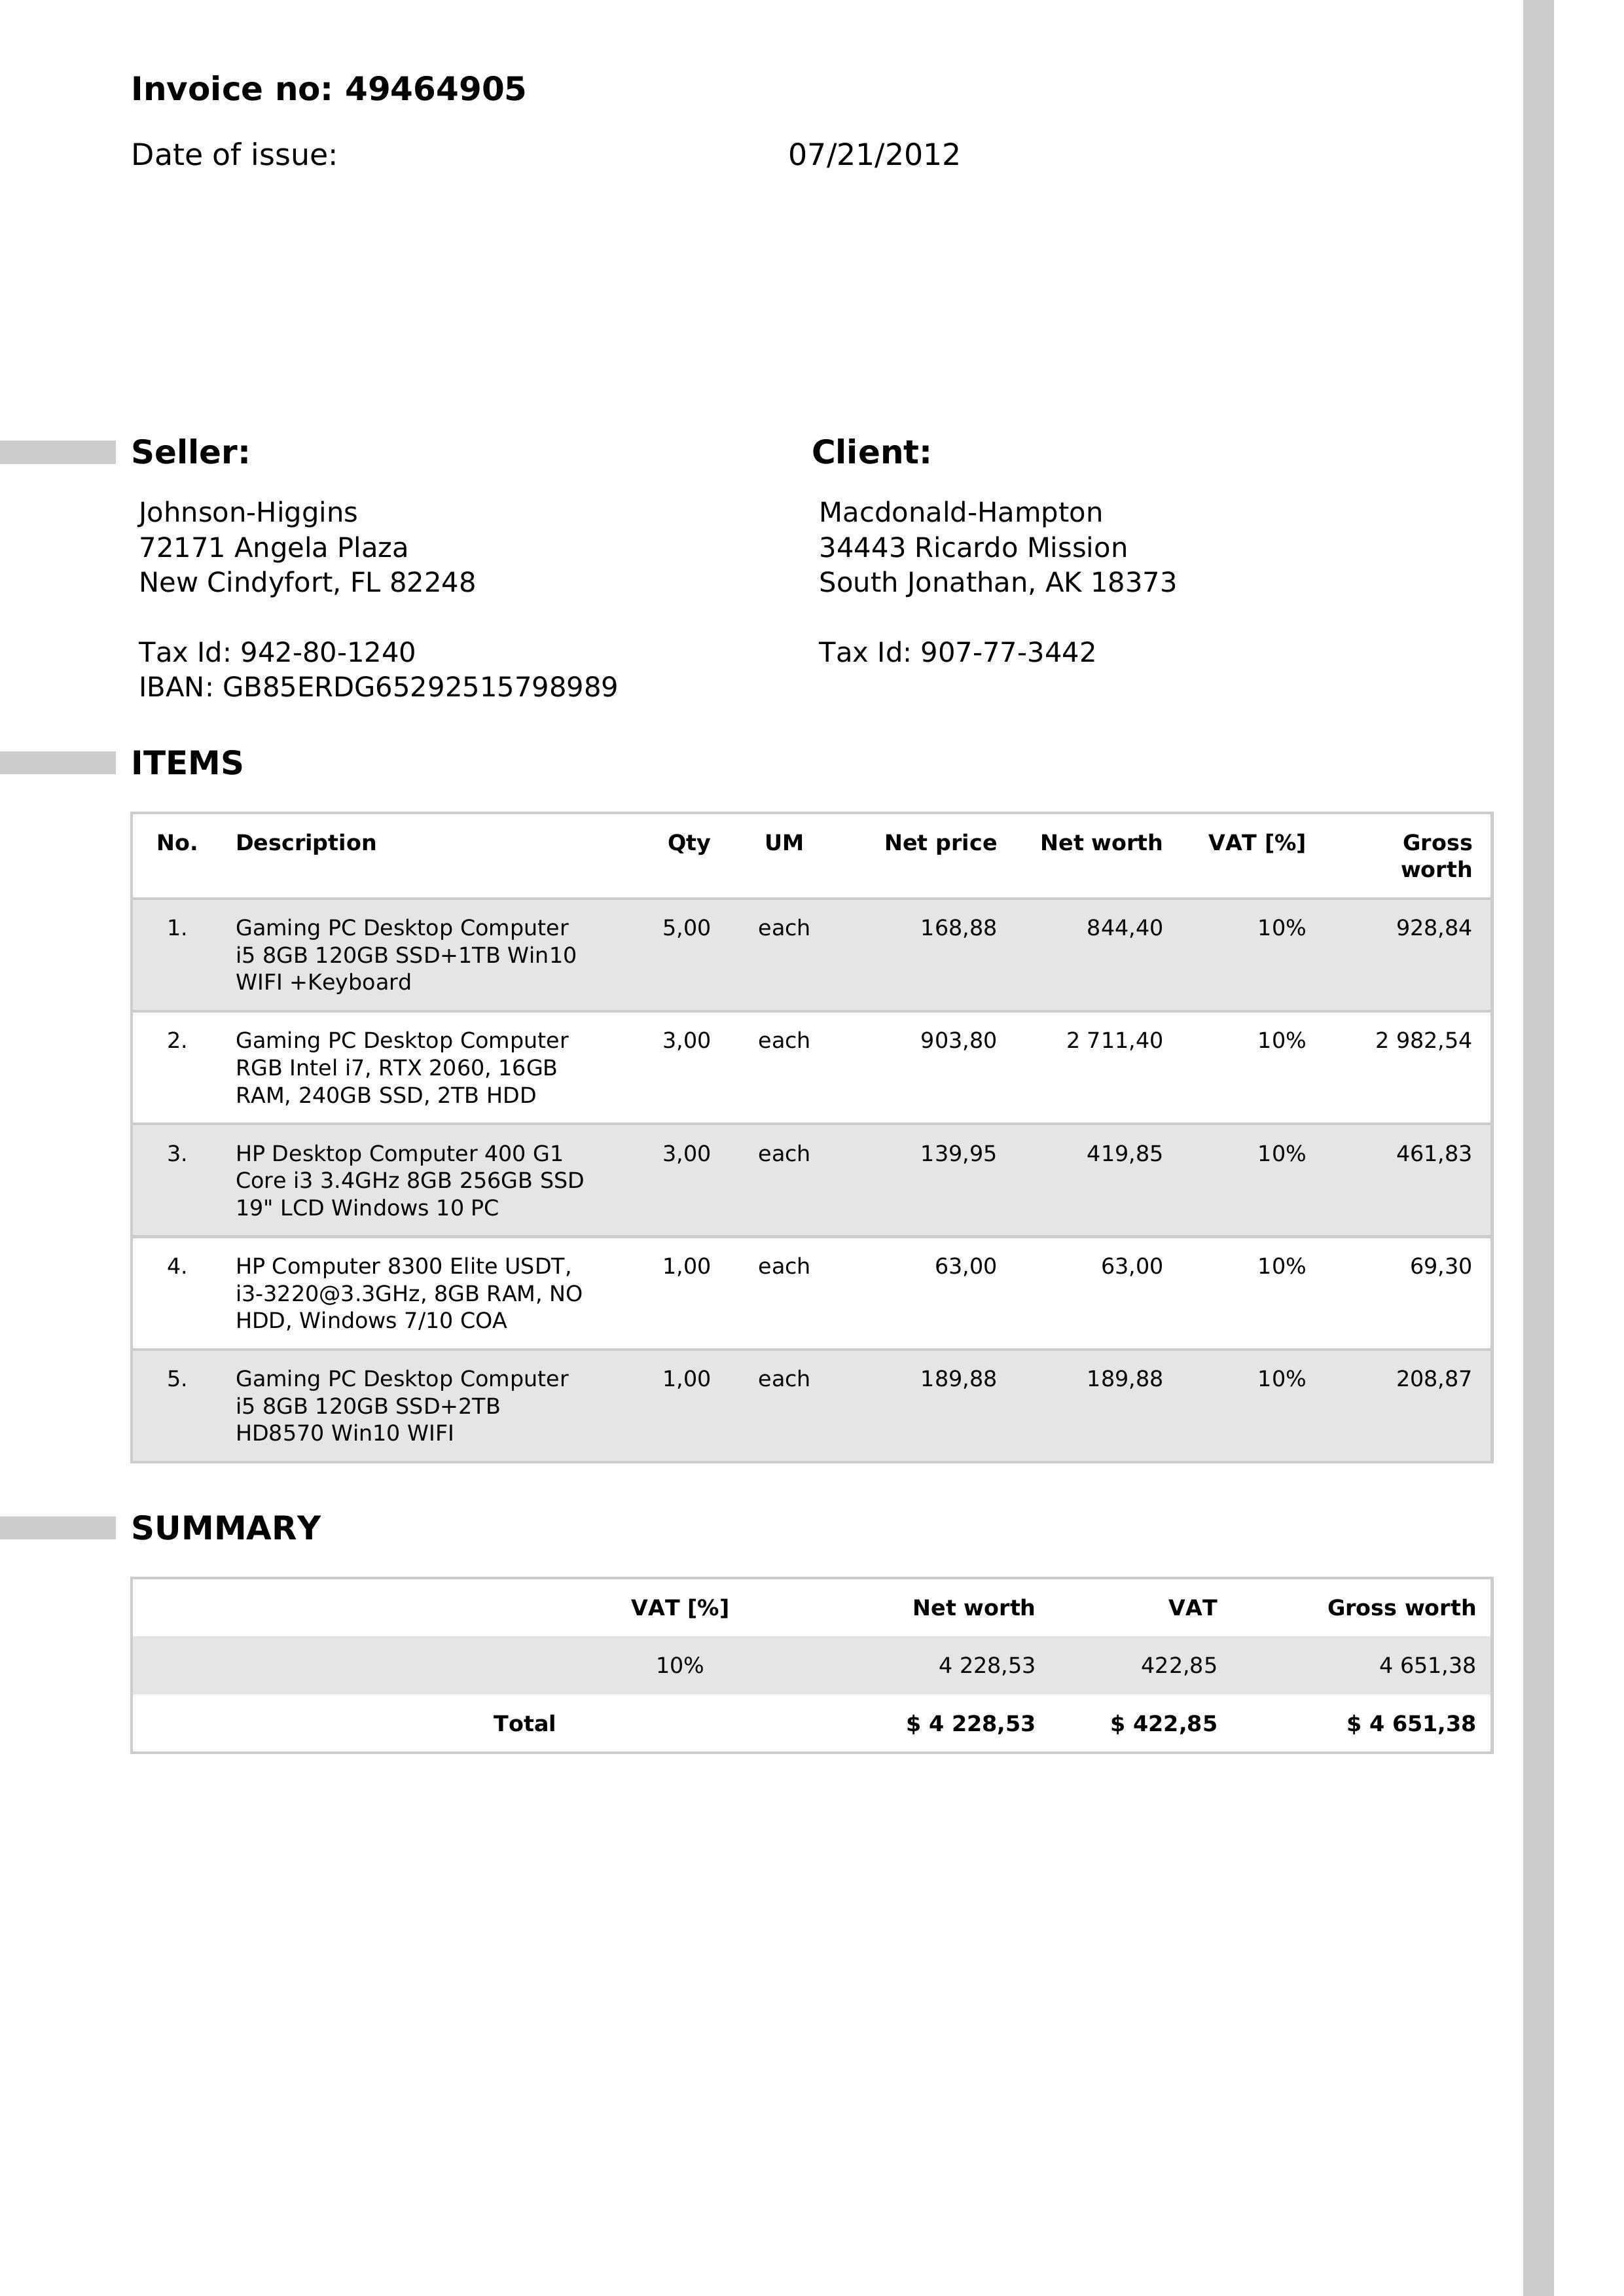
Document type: Invoice